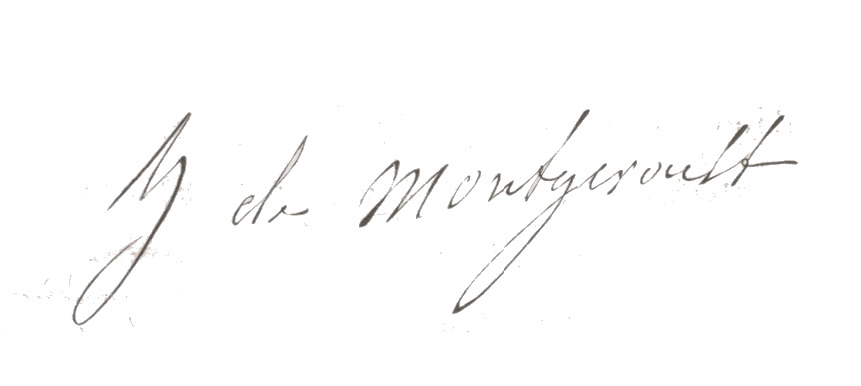
Signature of: hélène de montgeroult